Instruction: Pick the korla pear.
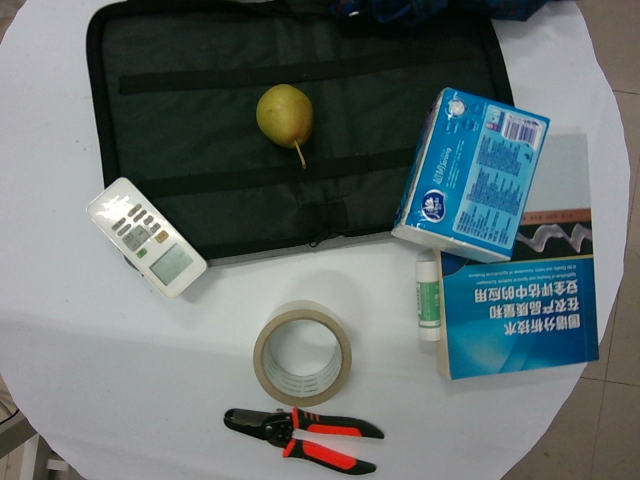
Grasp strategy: vertical